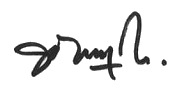
Signature of: q60992248